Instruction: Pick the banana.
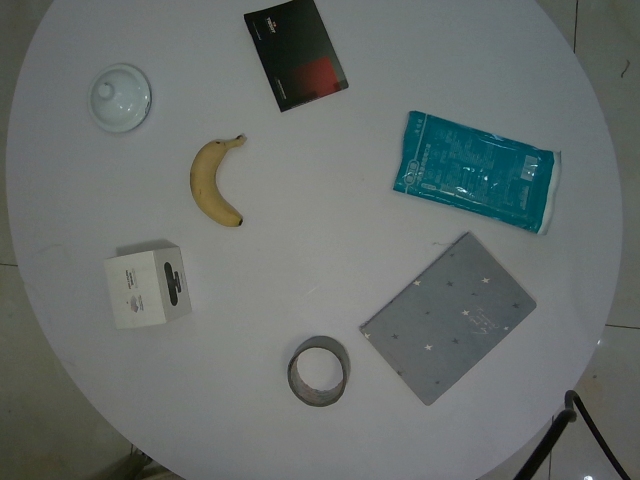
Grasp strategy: vertical